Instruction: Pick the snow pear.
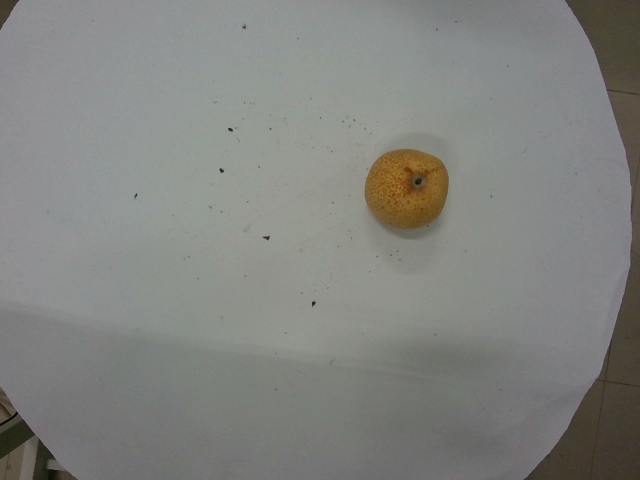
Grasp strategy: vertical